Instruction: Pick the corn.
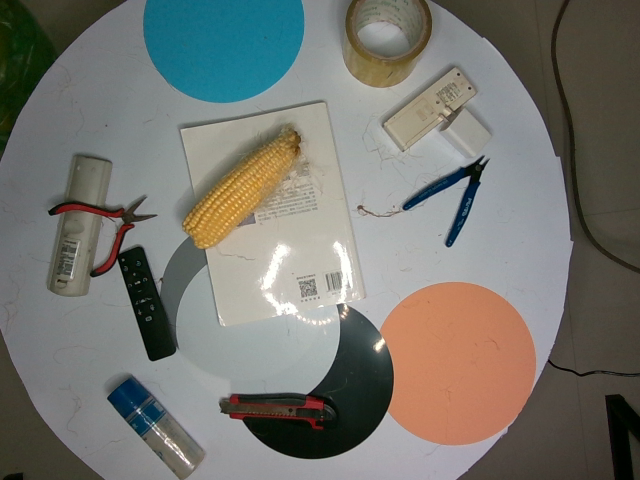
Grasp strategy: vertical